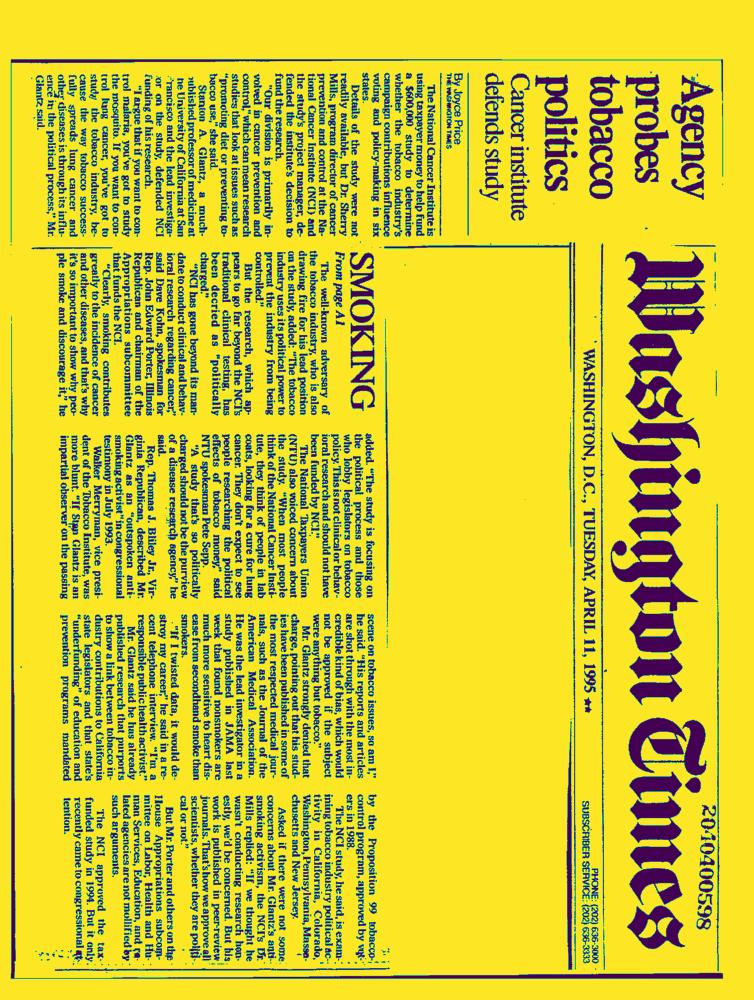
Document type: News-Article